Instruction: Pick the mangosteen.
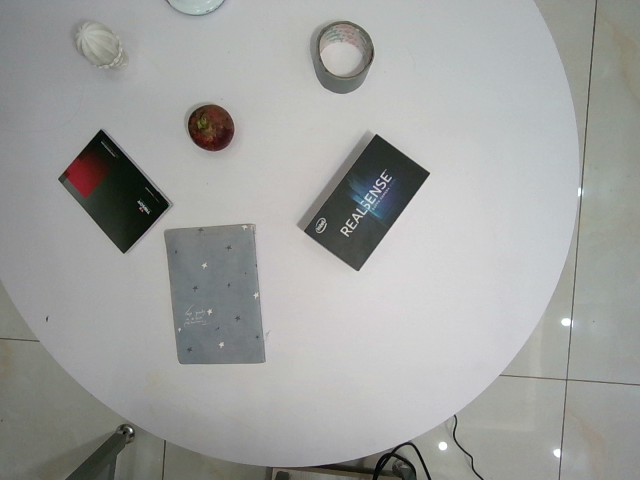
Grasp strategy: vertical